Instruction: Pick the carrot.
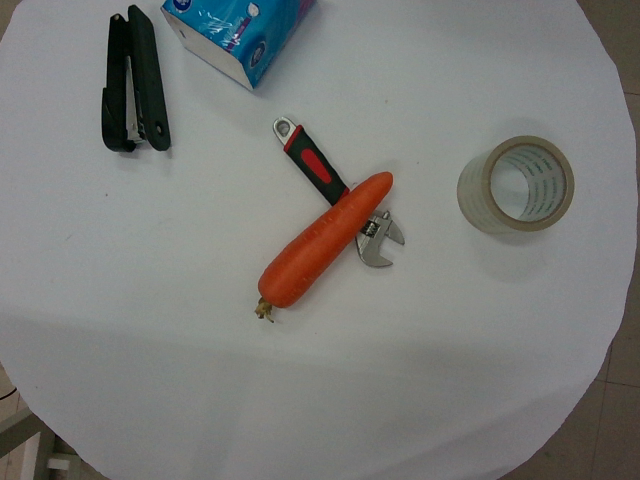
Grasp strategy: vertical